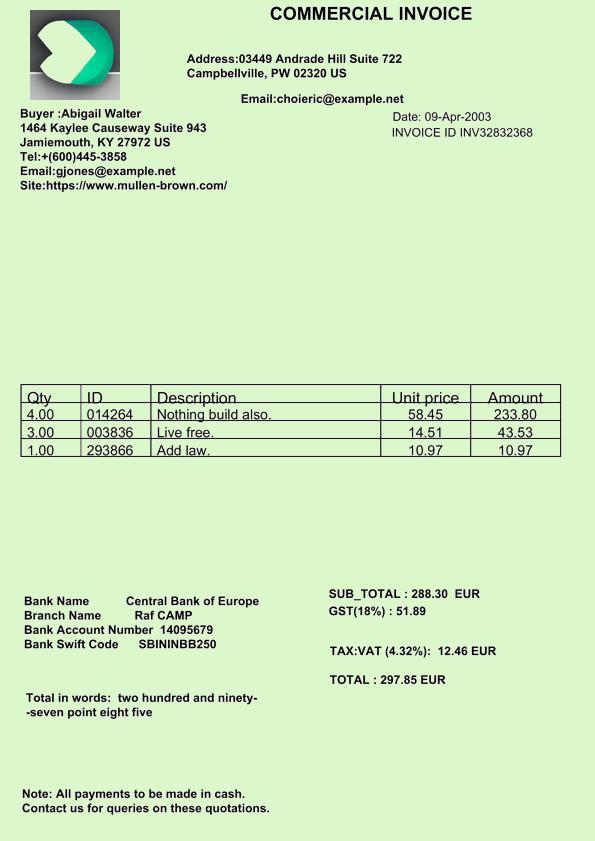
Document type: Invoice